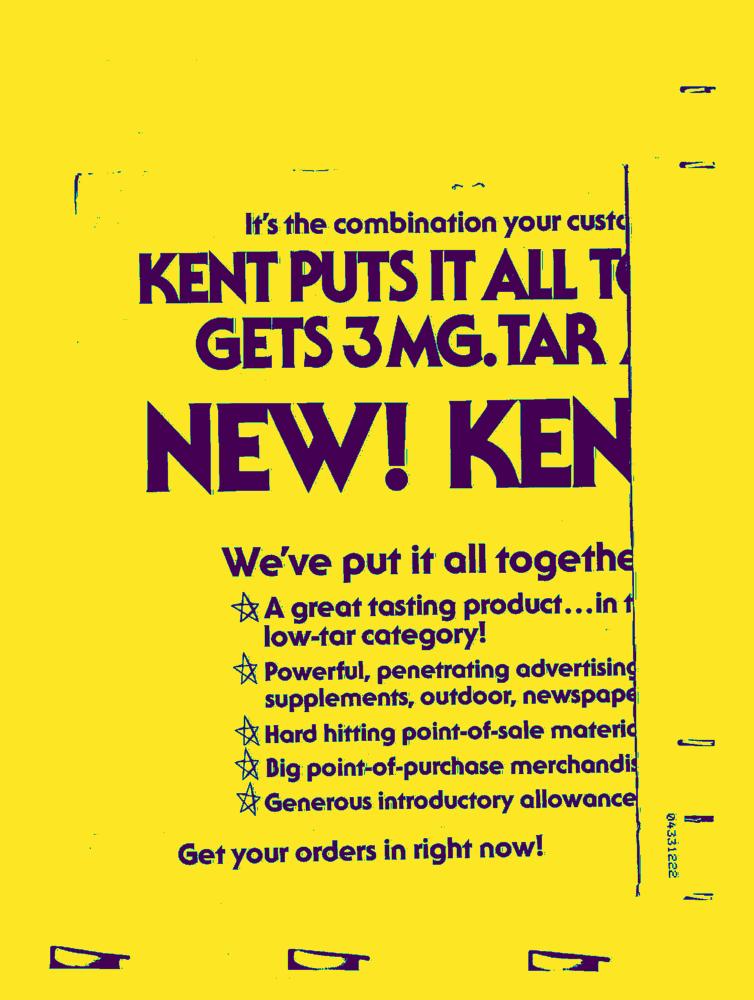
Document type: AD